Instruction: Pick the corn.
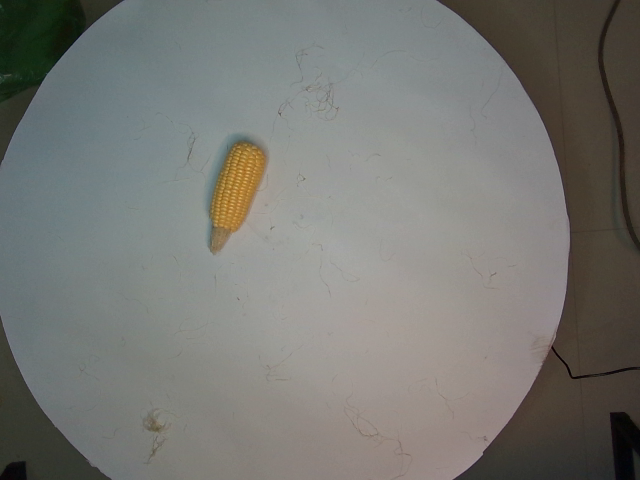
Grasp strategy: vertical